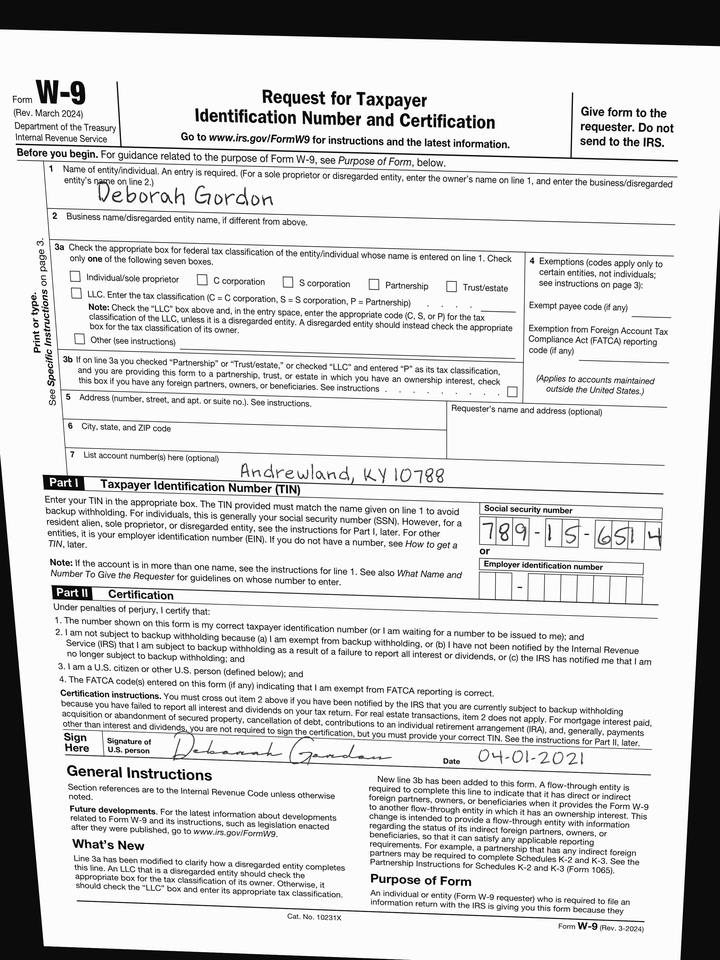
adr2: Andrewland, KY 10788
cbx: no
ssn: 789156514
enm: Deborah Gordon
sdt: 04-01-2021